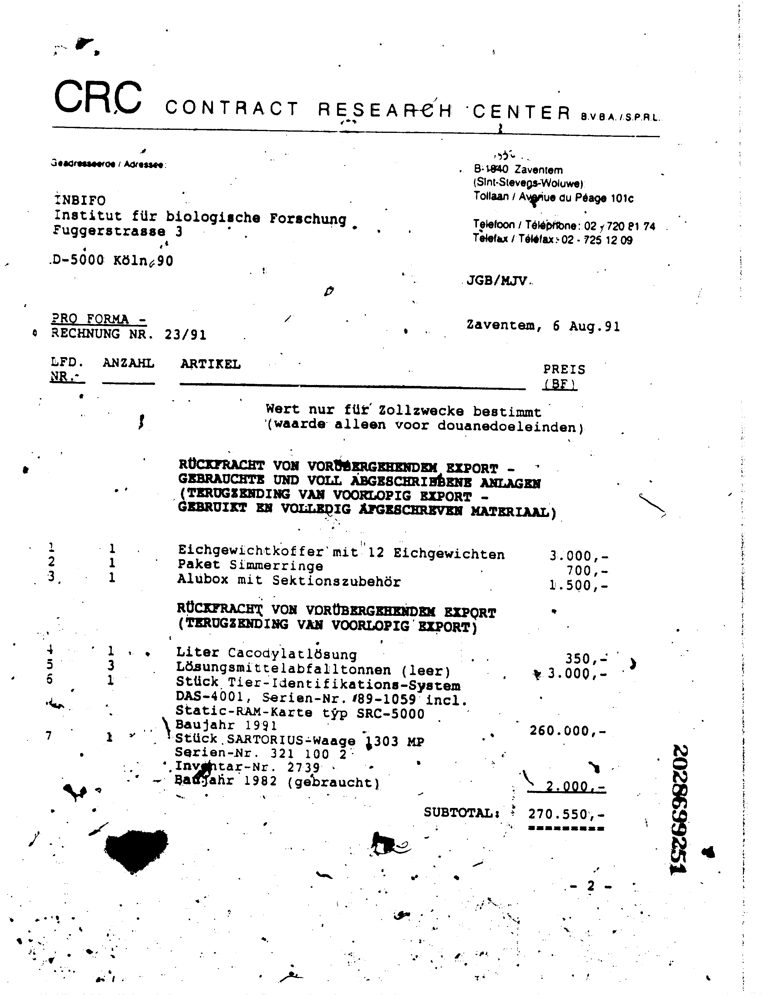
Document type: Invoice